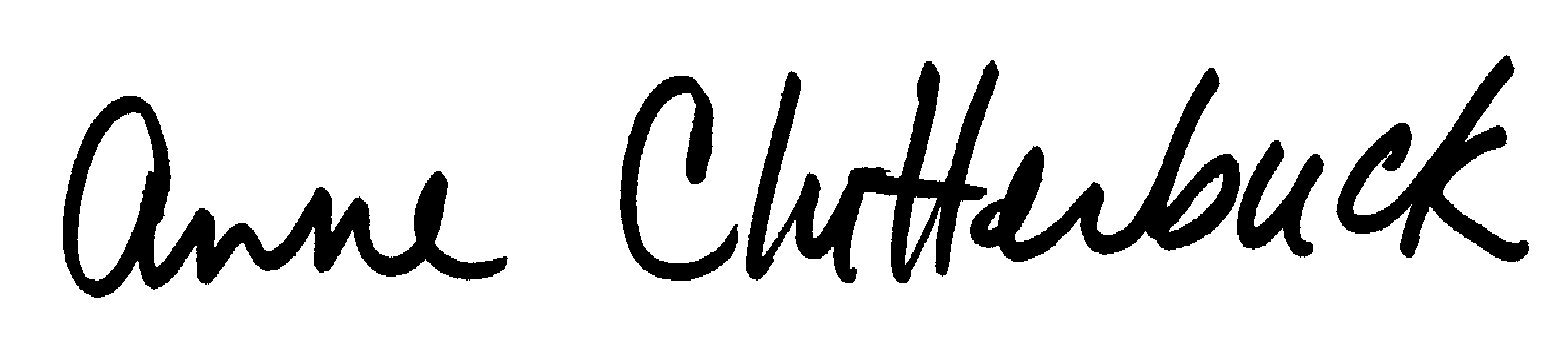
Signature of: anne clutterbuck